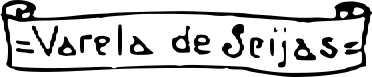
Signature of: enrique varela de seijas